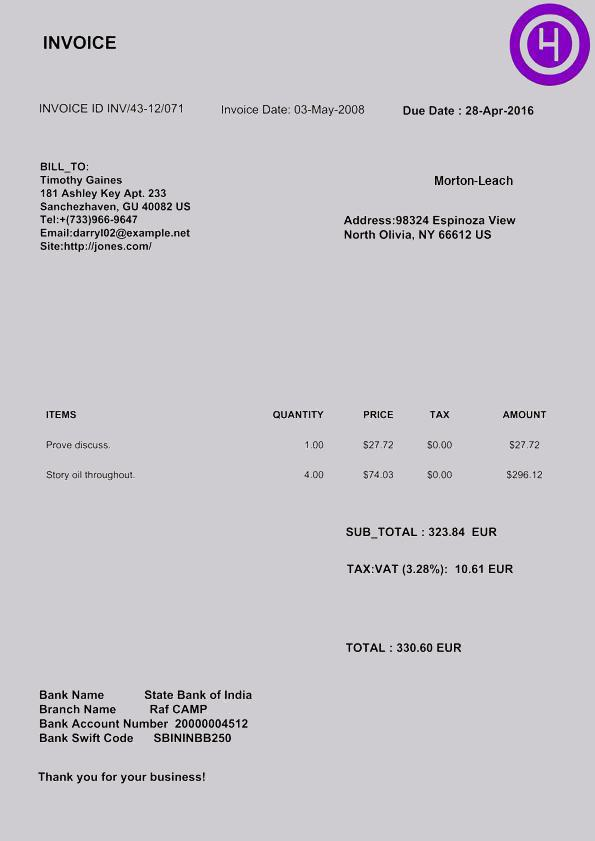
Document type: Invoice